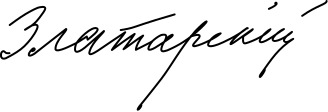
Signature of: stefan zlatarski